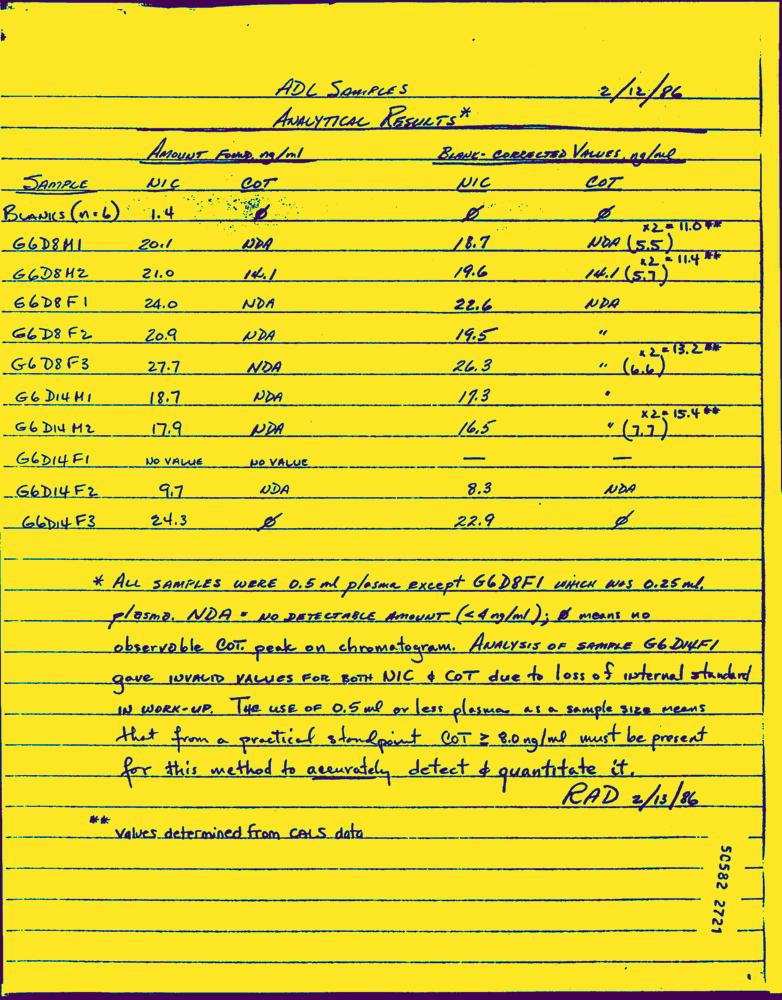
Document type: Hand-Written